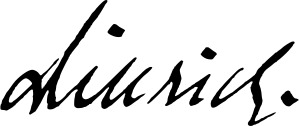
Signature of: sepp dietrich